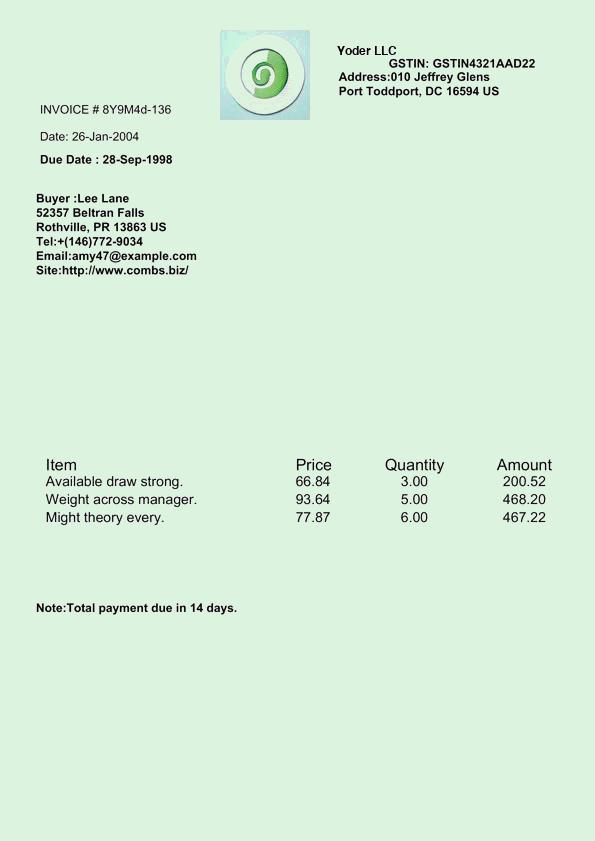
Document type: Invoice